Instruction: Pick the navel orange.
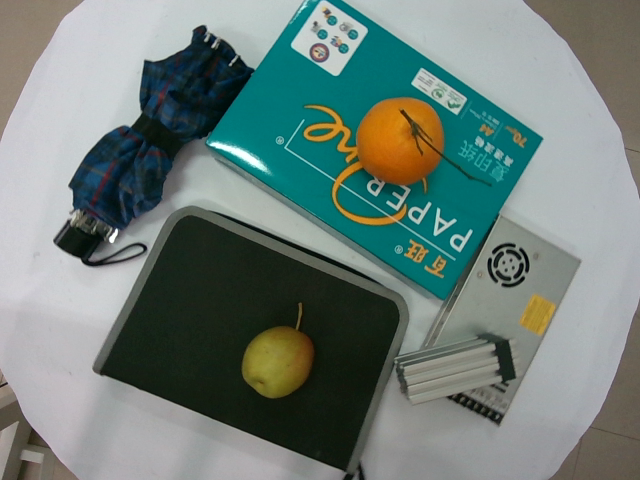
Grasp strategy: vertical